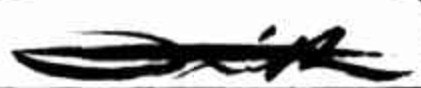
Signature of: john e frith